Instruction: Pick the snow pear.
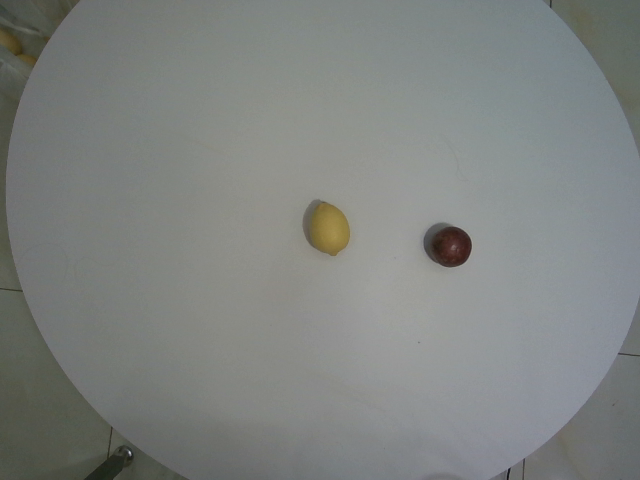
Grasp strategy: vertical